Question: In what way does the history help explain the case?
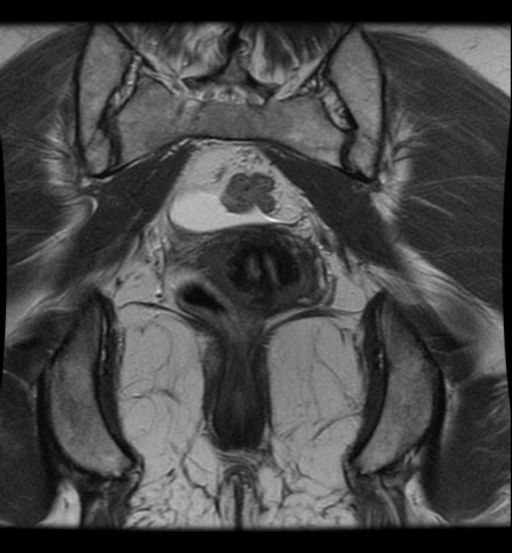
Answer: The patient's history of G1P0A1L0 with 6-7 episodes abnormal menstrual bleeding, FMH included Pt's mother took DES is key in understanding the case.